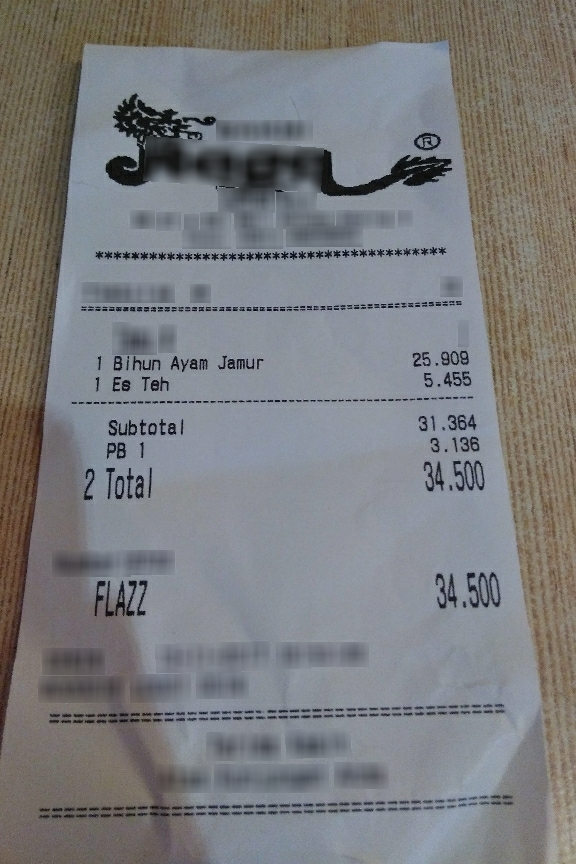
Number of items: 2
Subtotal: 31.364
Tax: 3.136
Total: 34.500
OCR text regions:
text: 1
text: Bihun
text: Ayam
text: Jamur
text: 25.909
text: 1
text: Es
text: Teh
text: 5.455
text: Subtotal
text: 31.364
text: PB
text: 1
text: 3.136
text: 2 Total
text: 34.500
text: FLAZZ
text: 34.500